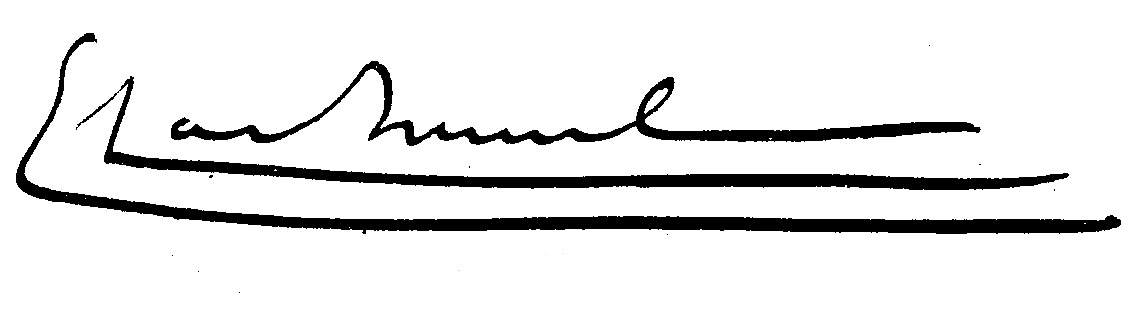
Signature of: edmond lachenal